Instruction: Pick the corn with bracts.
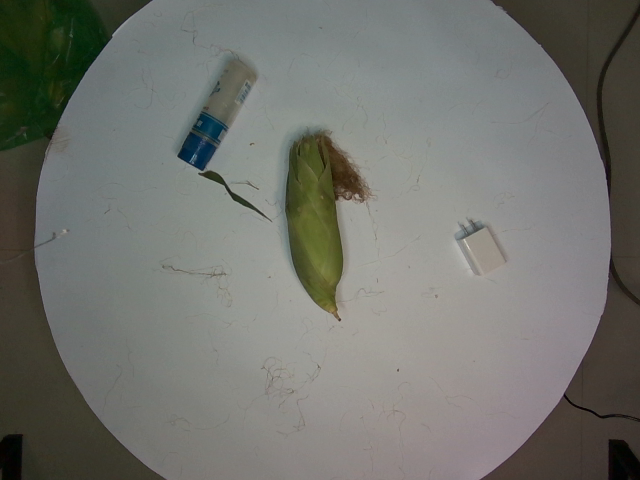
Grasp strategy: vertical